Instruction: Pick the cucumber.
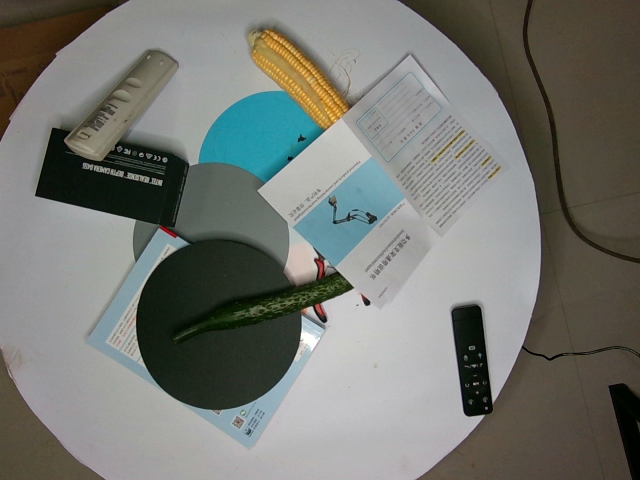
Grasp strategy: vertical